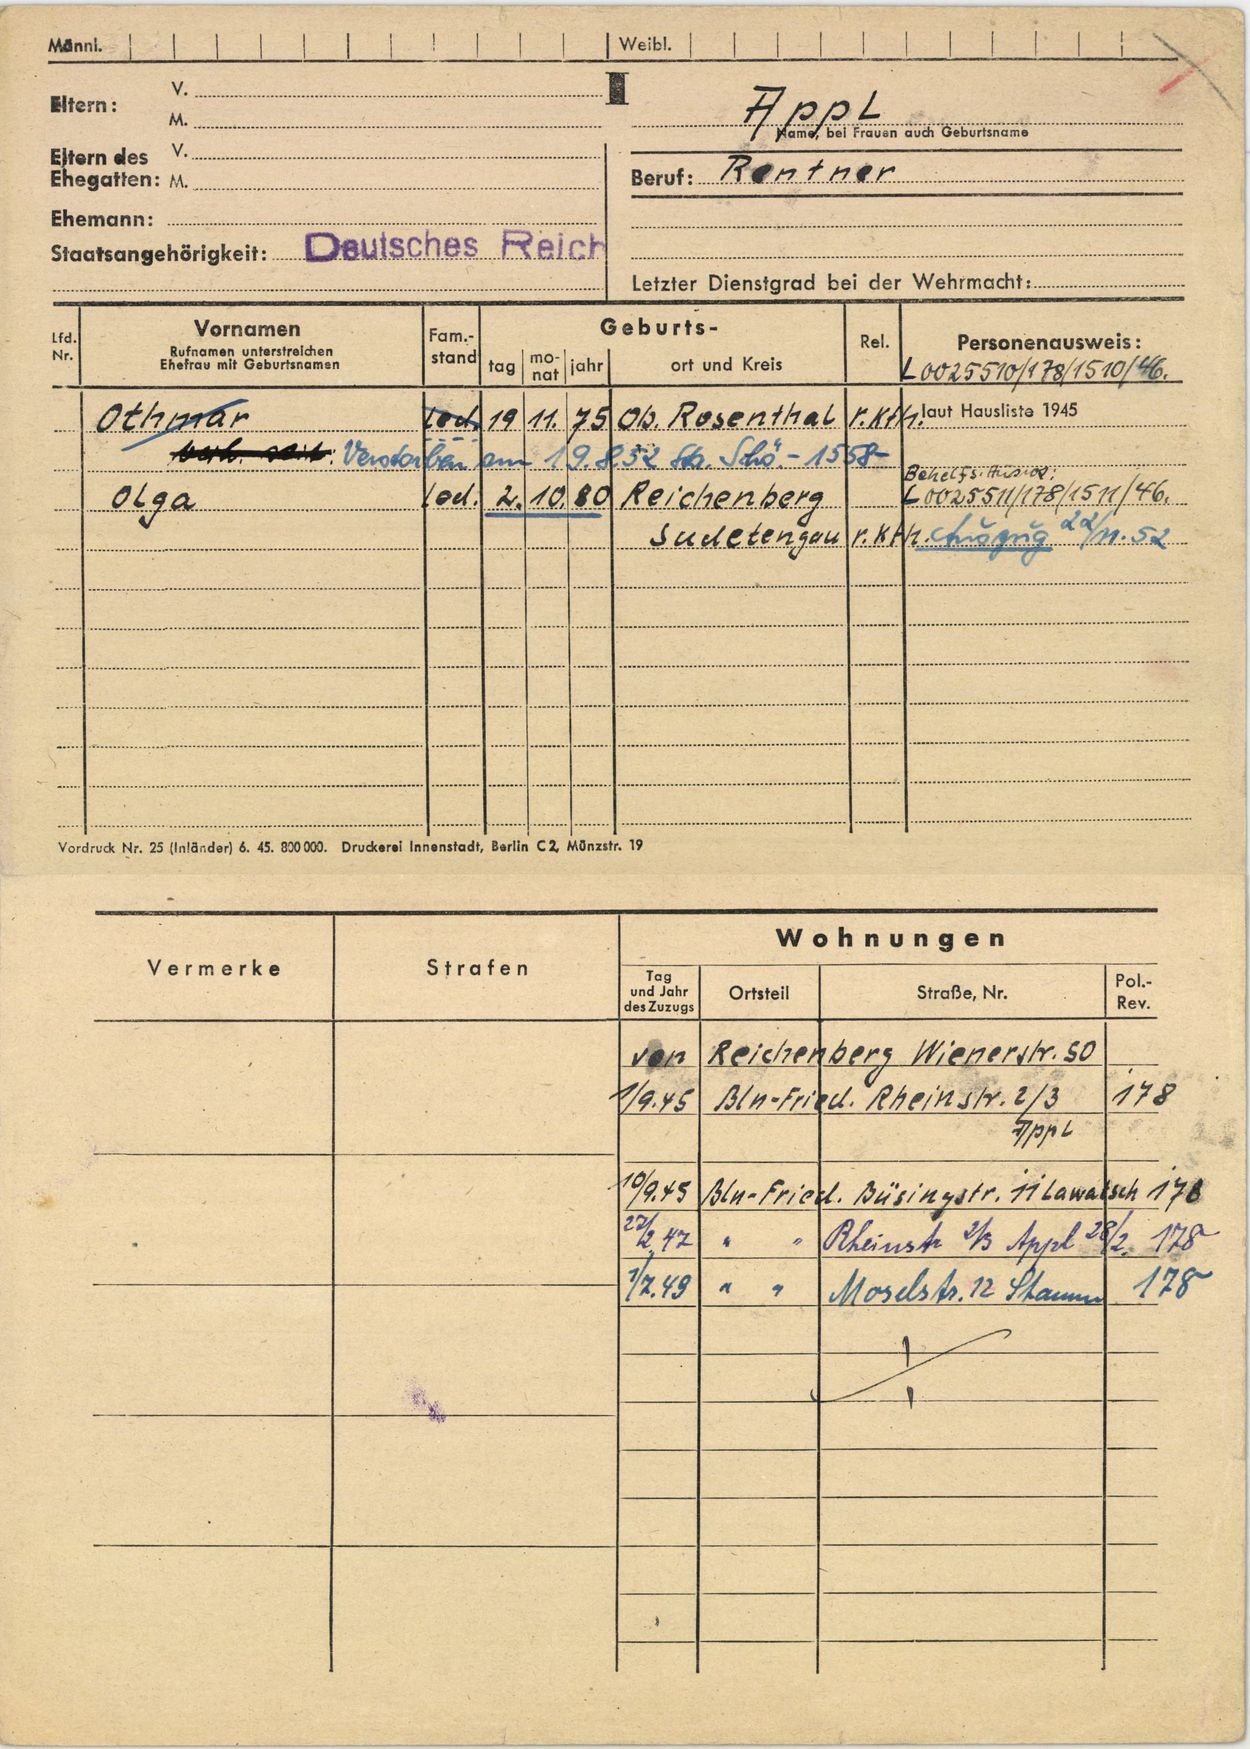
Appl